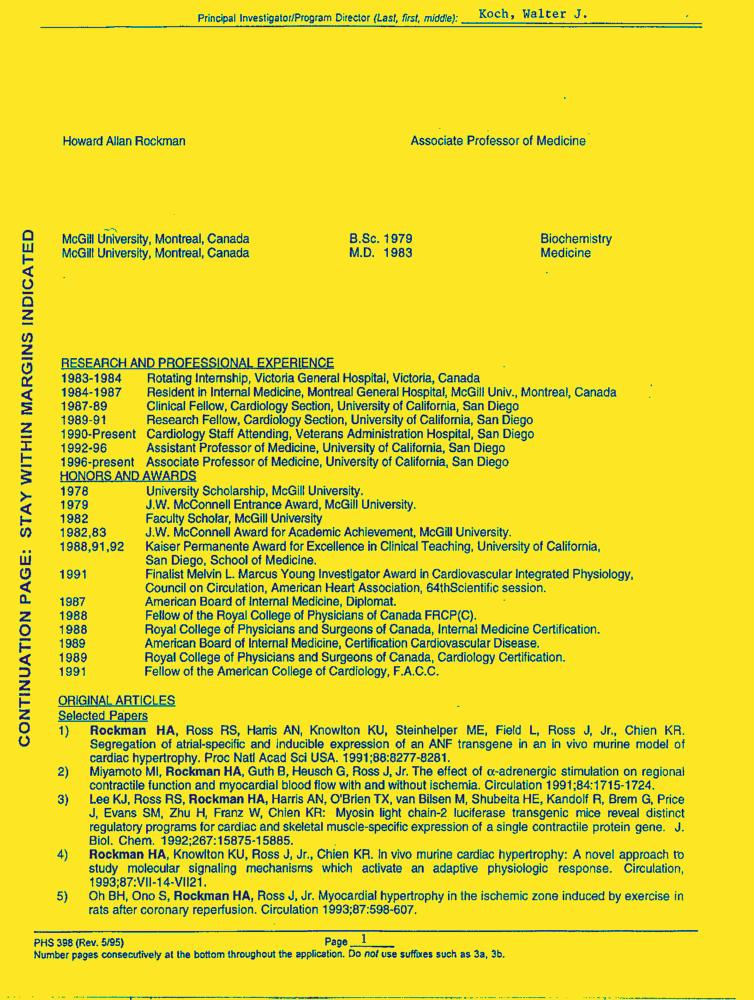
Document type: Resume-Doc